Question: What could the diagnosis suggest?
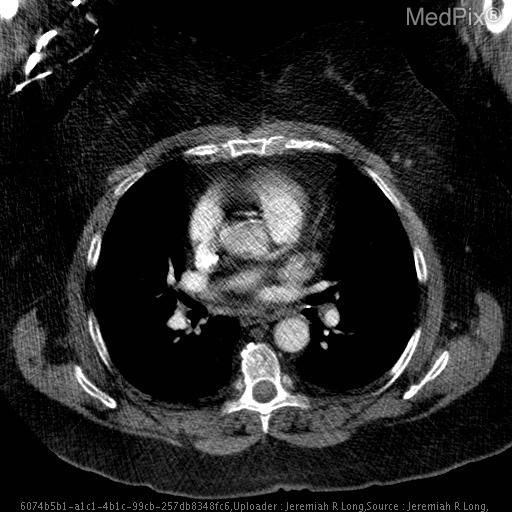
Answer: The possible diagnosis includes Lipomatous hypertrophy of the interatrial septum
Cardiac lipoma
Liposarcoma.